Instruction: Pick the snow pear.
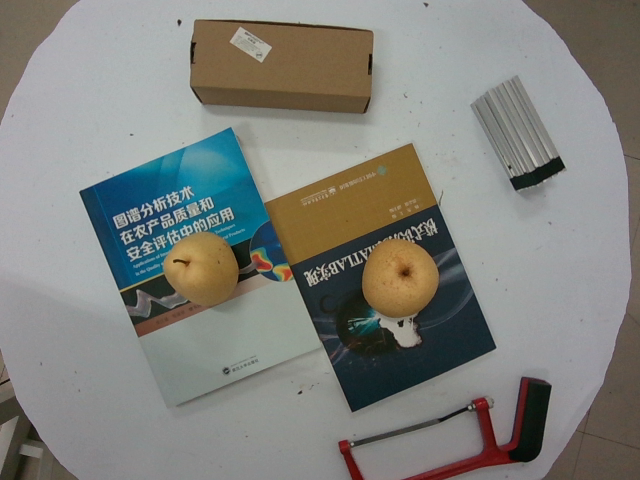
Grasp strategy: vertical